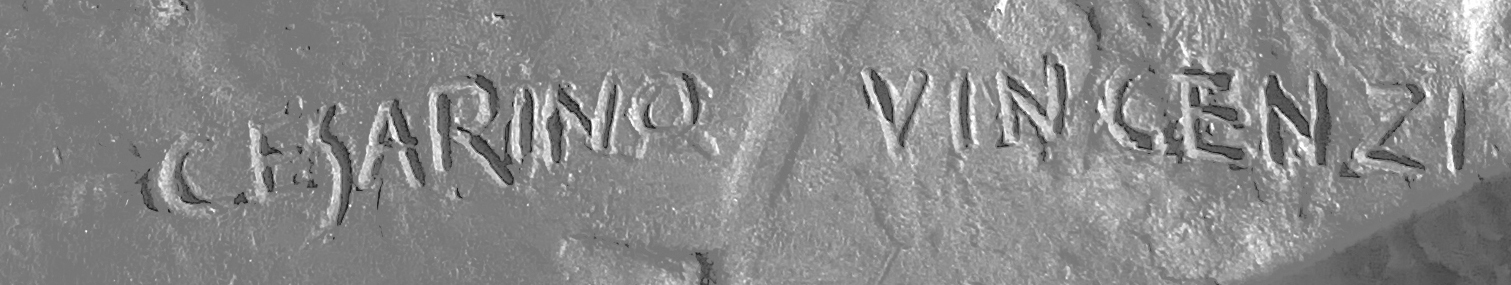
Signature of: cesarino vincenzi